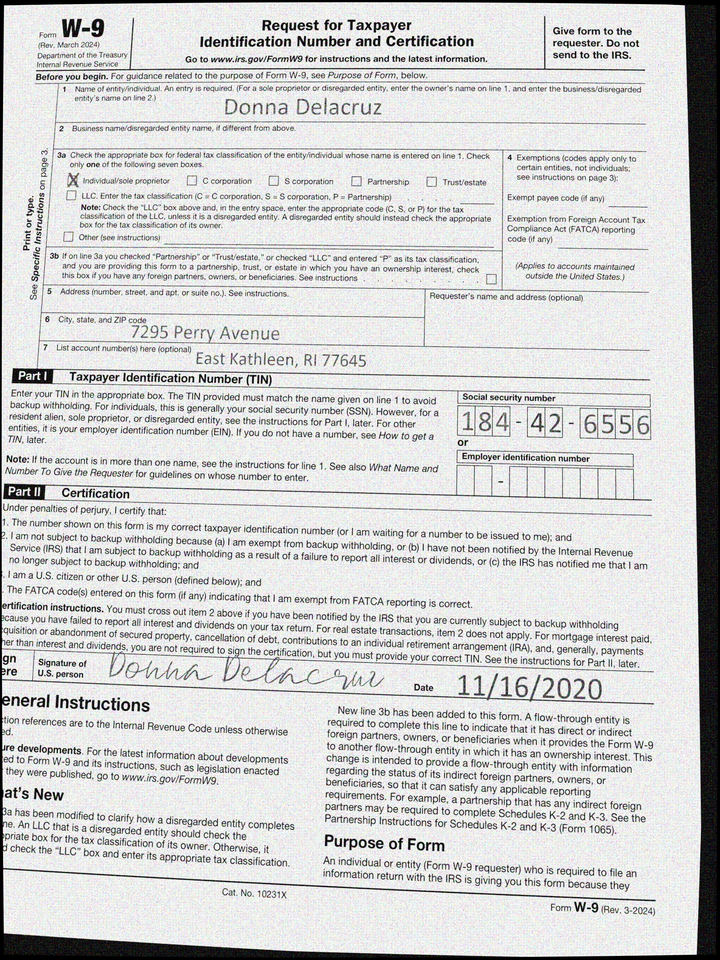
adr1: 7295 Perry Avenue
adr2: East Kathleen, RI 77645
cbx: yes
ssn: 184426556
enm: Donna Delacruz
sdt: 11/16/2020